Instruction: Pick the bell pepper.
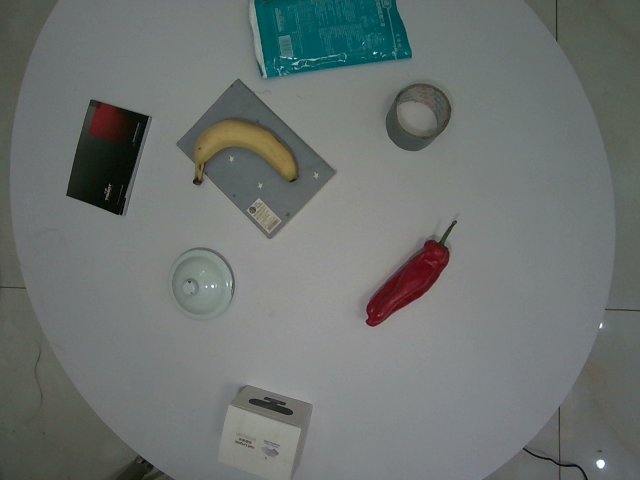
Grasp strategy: vertical